Question: What was observed in the imaging?
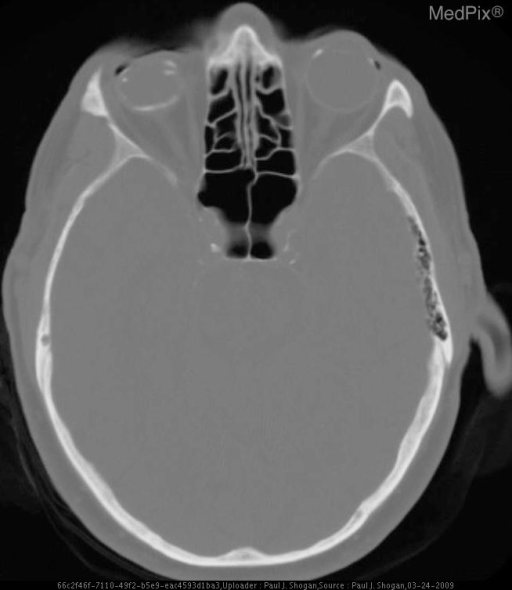
Answer: The imaging shows •  Patient 1: Scleral plaques and phthisis bulbi ("wood eye")
» Axial NECT shows calcified scleral plaques in the left globe at the insertion sites of the medial and lateral rectus muscles. The right globe is calcified and shrunken, indicative of phthisis bulbi.

•  Patients 2 and 3: Optic Drusen
» Axial NECT shows a punctate calcification near the optic discs. Axial NECT in bone algorithm shows a remote, right zygomatic arch fracture..